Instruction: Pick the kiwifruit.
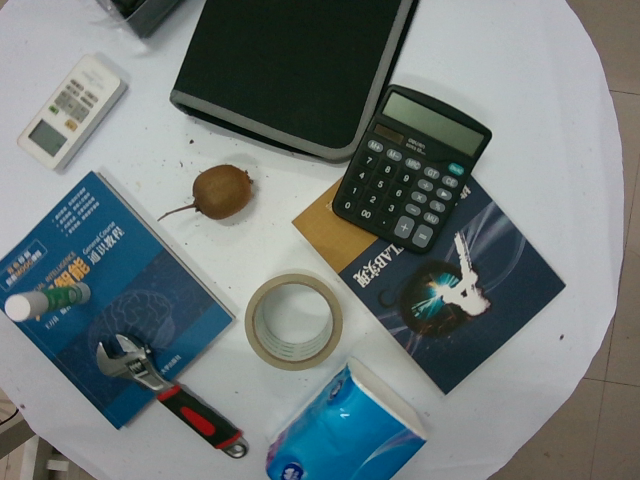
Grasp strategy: vertical